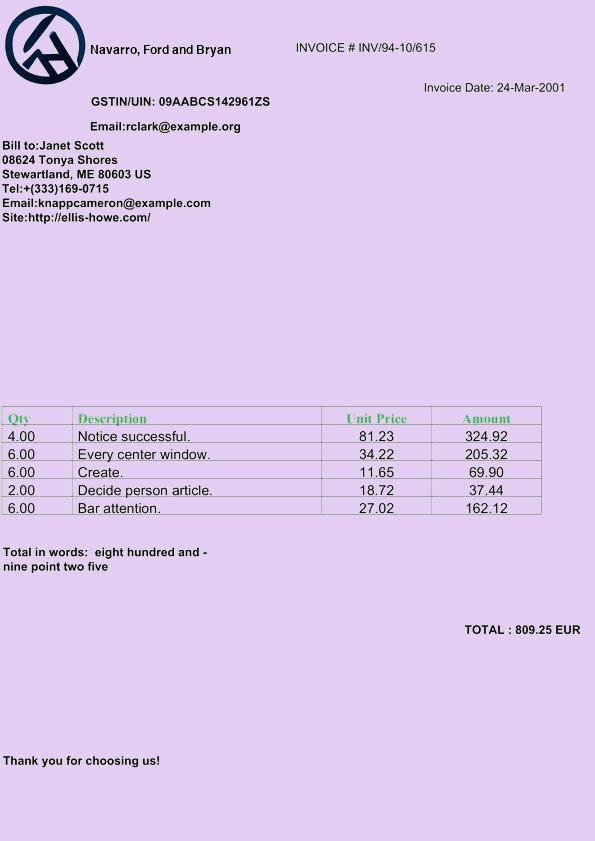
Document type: Invoice